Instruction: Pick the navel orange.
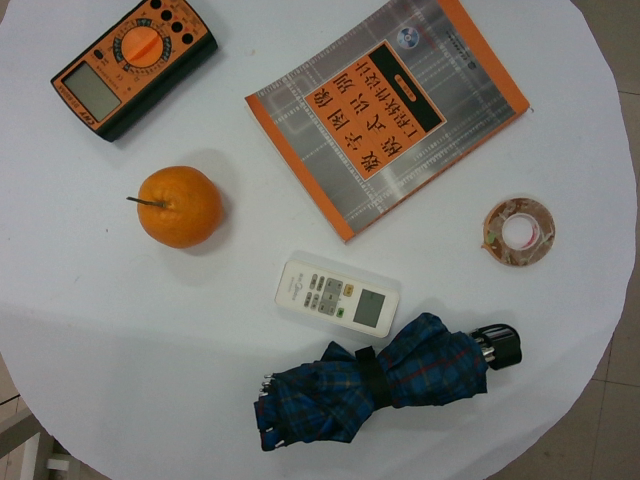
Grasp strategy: vertical